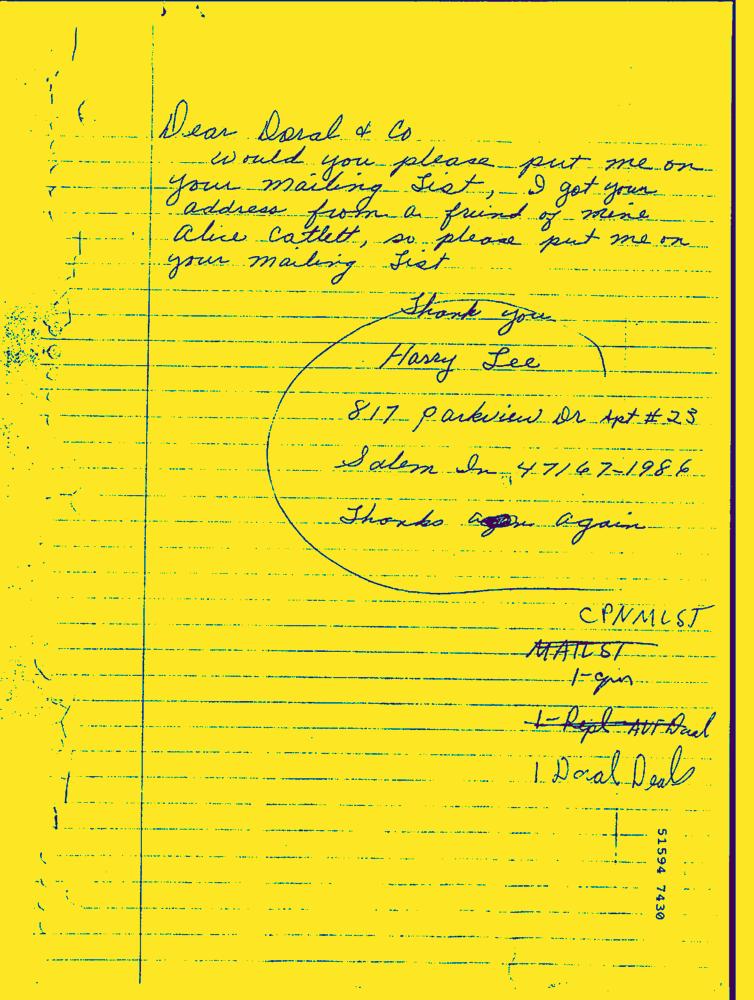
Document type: Hand-Written